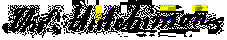
Signature of: thomas hutchinson